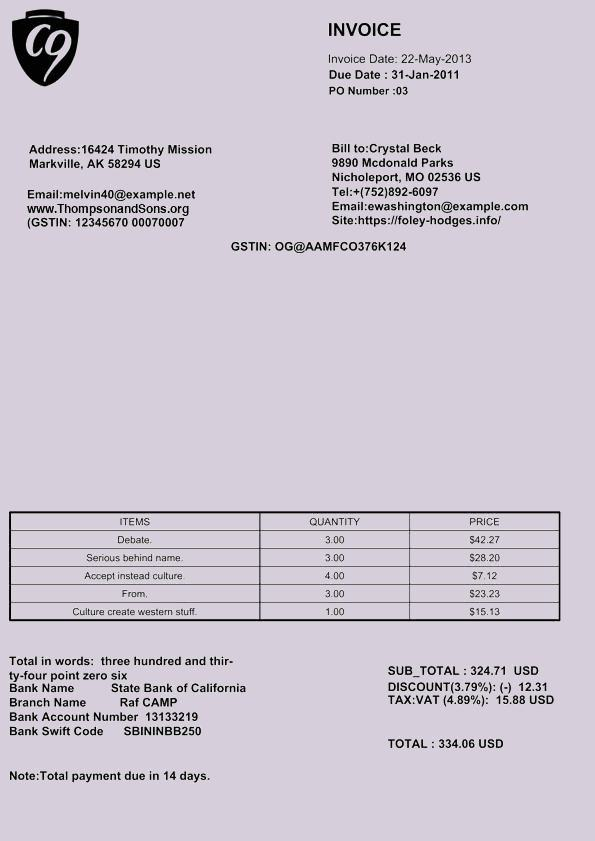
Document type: Invoice